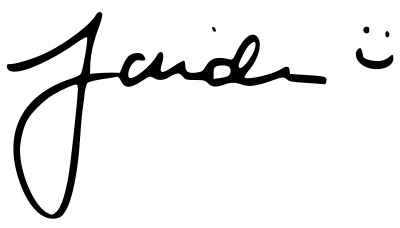
Signature of: jaiden animations